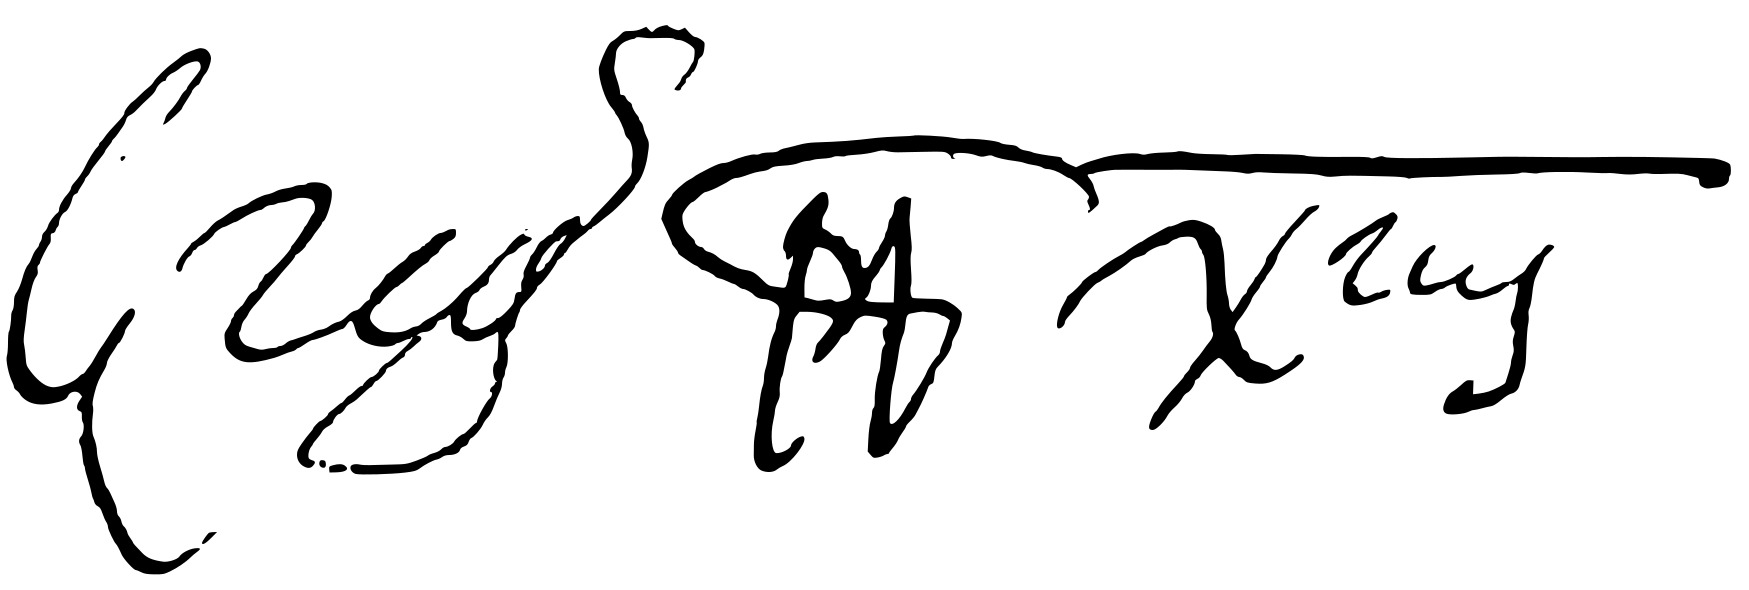
Signature of: gregory xiv